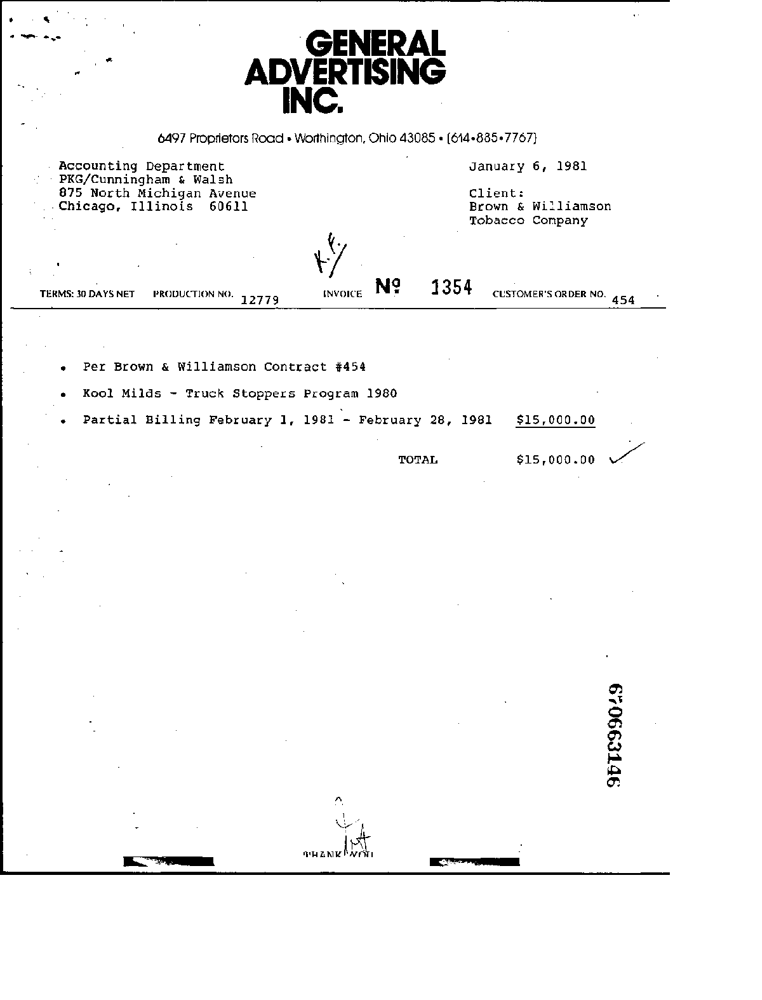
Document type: Invoice